Question: What is the main concern?
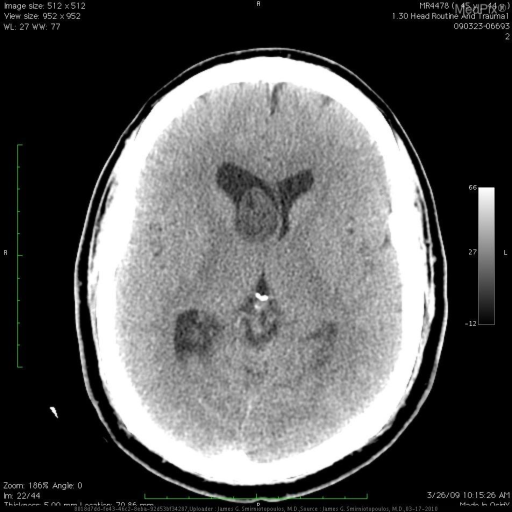
Answer: The findings suggest There is a mass in the frontal horn of the right lateral ventricle.  The lesion appears attached to medial, rather than the lateral wall.

This lesion does not enhance after Gadolinium injection.. There is a hypo-attenuating mass in the frontal horn of the right lateral ventricle.. The patient might have a history of 44 yo man with headaches.